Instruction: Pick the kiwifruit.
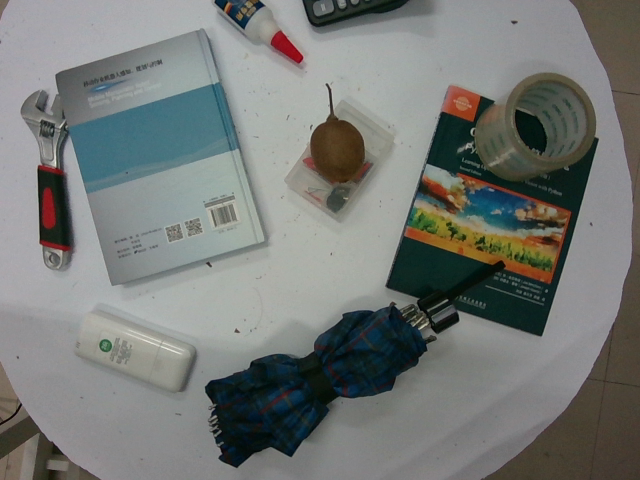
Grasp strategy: vertical